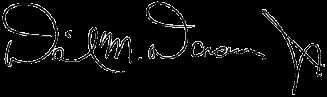
Signature of: daniel m donovan jr